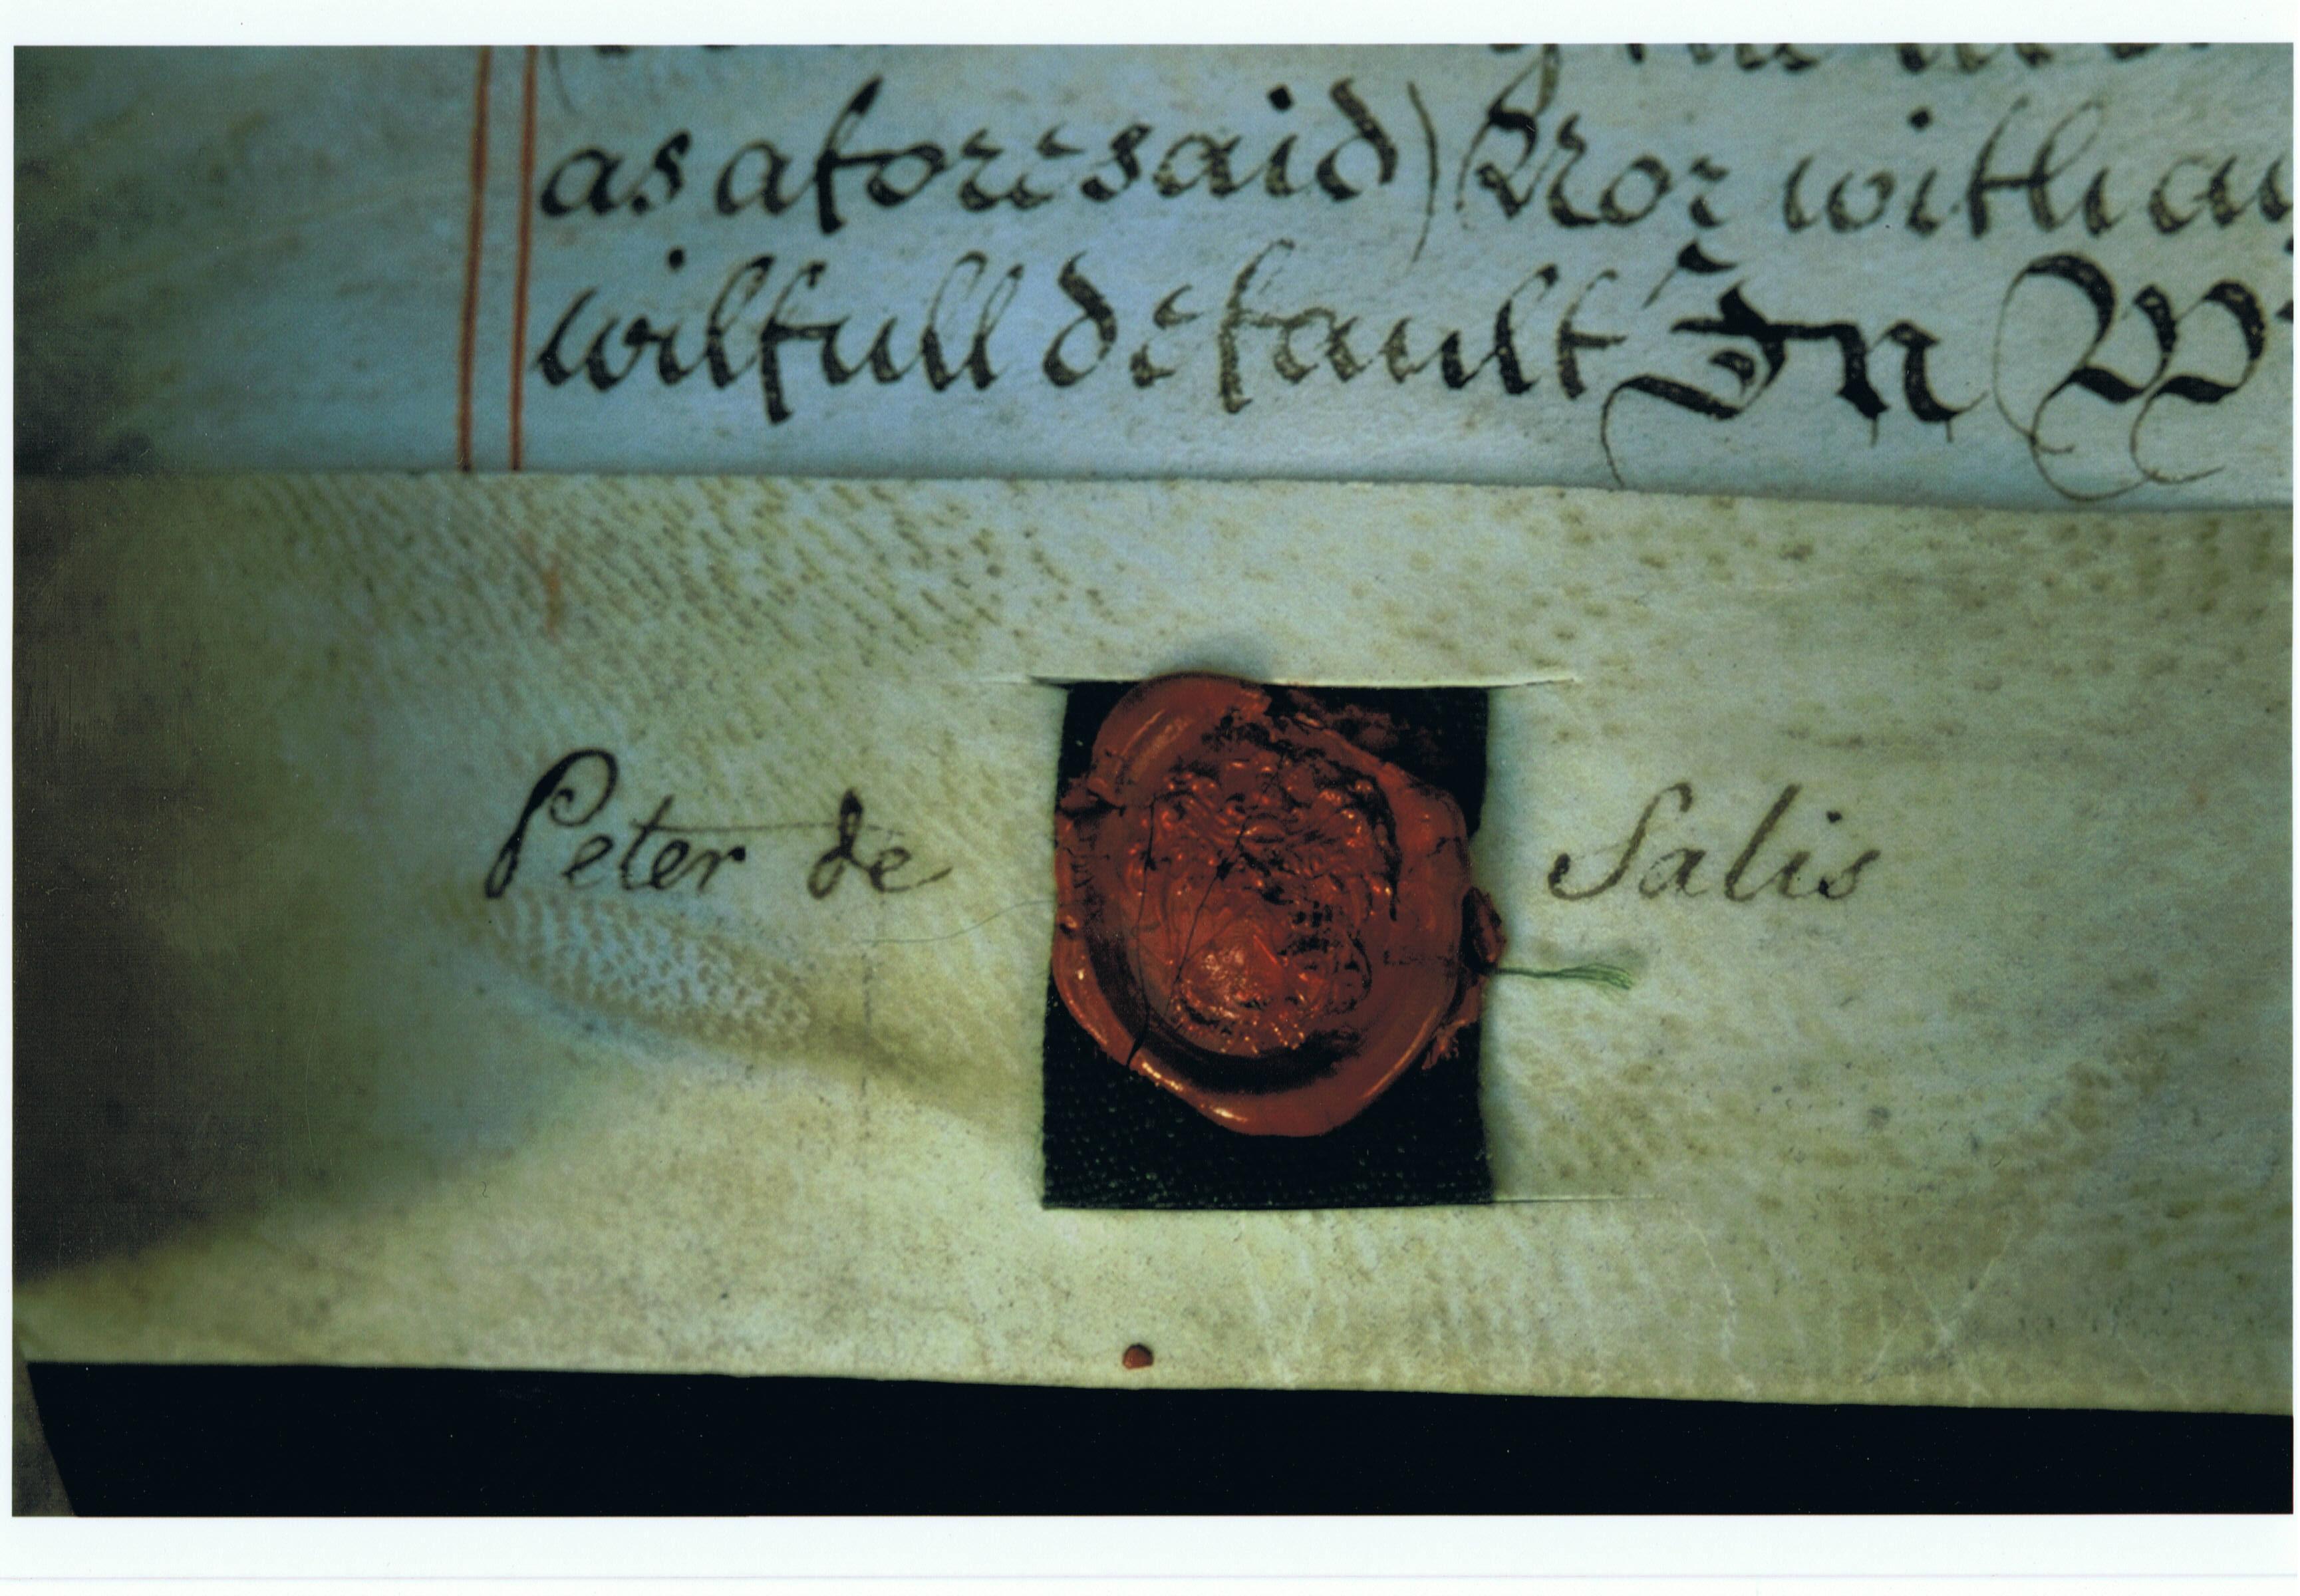
Signature of: peter de salis